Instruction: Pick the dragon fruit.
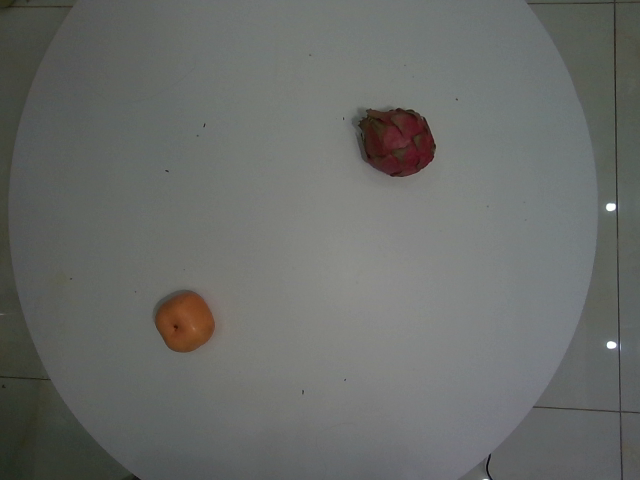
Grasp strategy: vertical